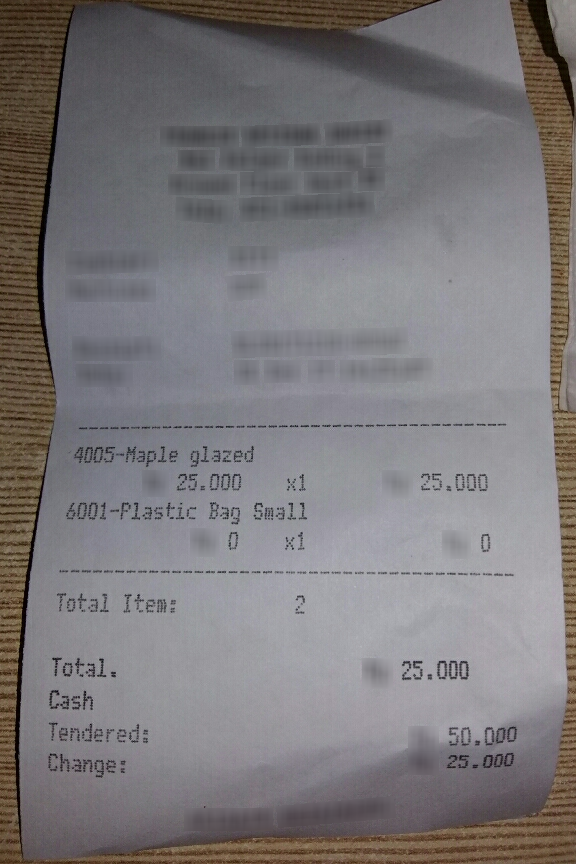
Receipt information:
total: 25.000
line_items: item_name: 4005-Maple glazed
item_value: 25.000
item_quantity: 1
item_name: 6001-Plastic Bag Small
item_value: 25.000
item_quantity: 1